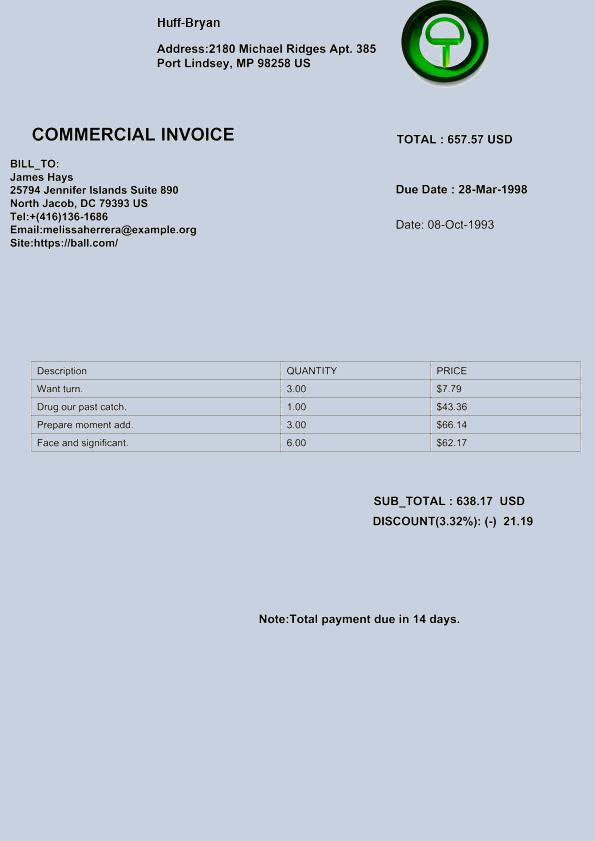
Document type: Invoice